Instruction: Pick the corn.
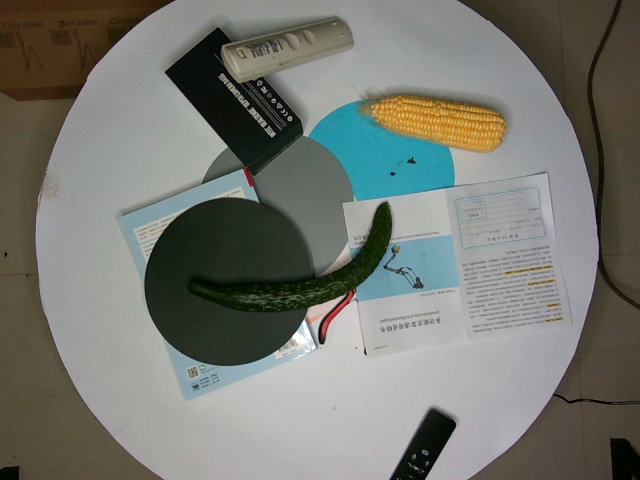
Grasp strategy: vertical